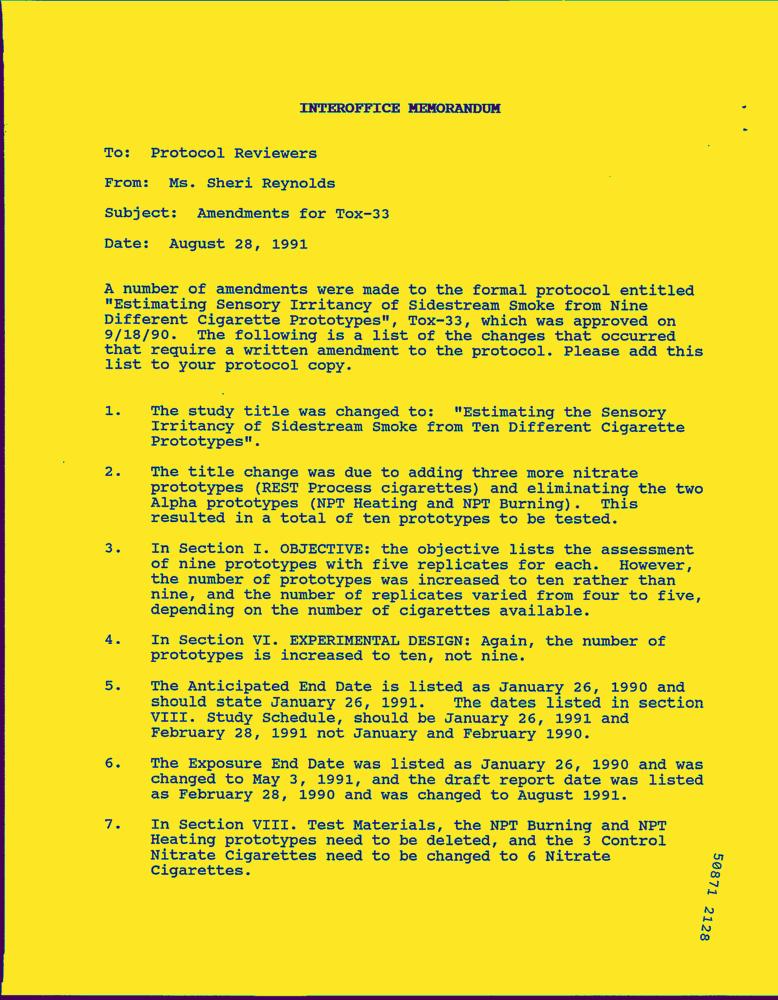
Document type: Letter-Doc